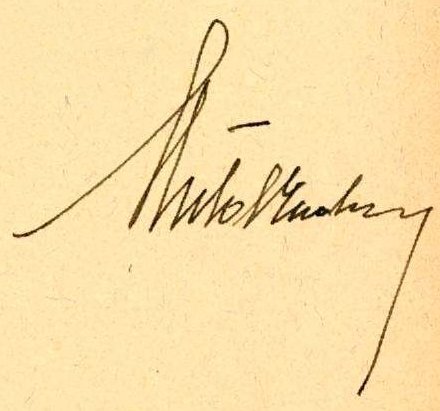
Signature of: endre antal